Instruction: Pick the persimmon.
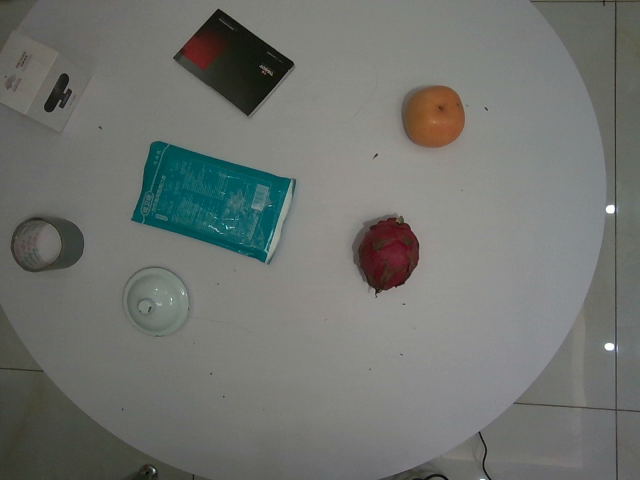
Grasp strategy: vertical